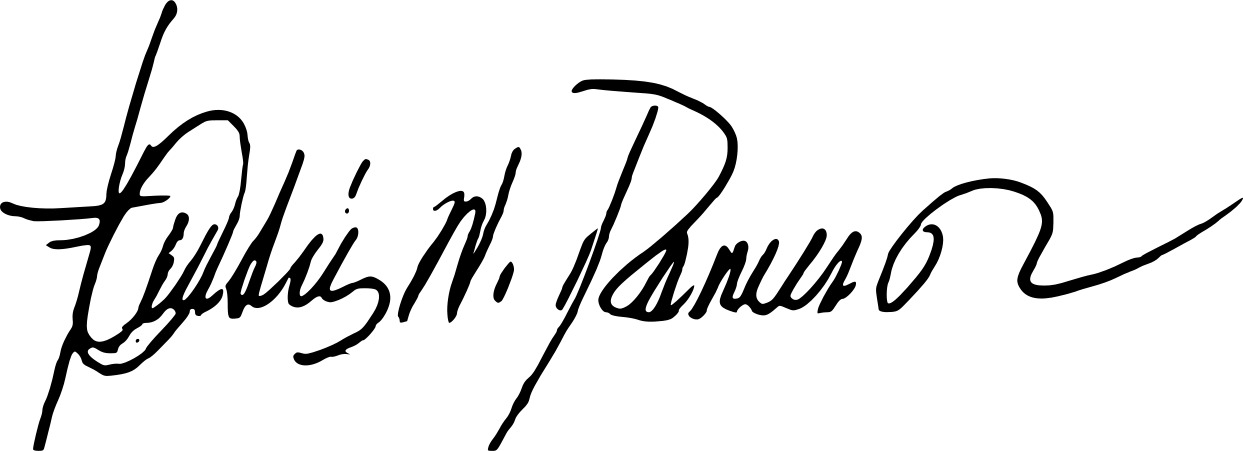
Signature of: andrés napoleón romero cárdenas